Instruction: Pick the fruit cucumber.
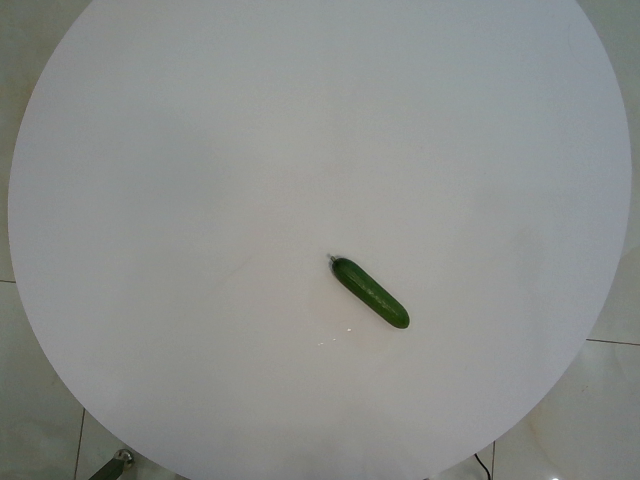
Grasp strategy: vertical